Question: What jurisdiction, city, or county is the document associated with?
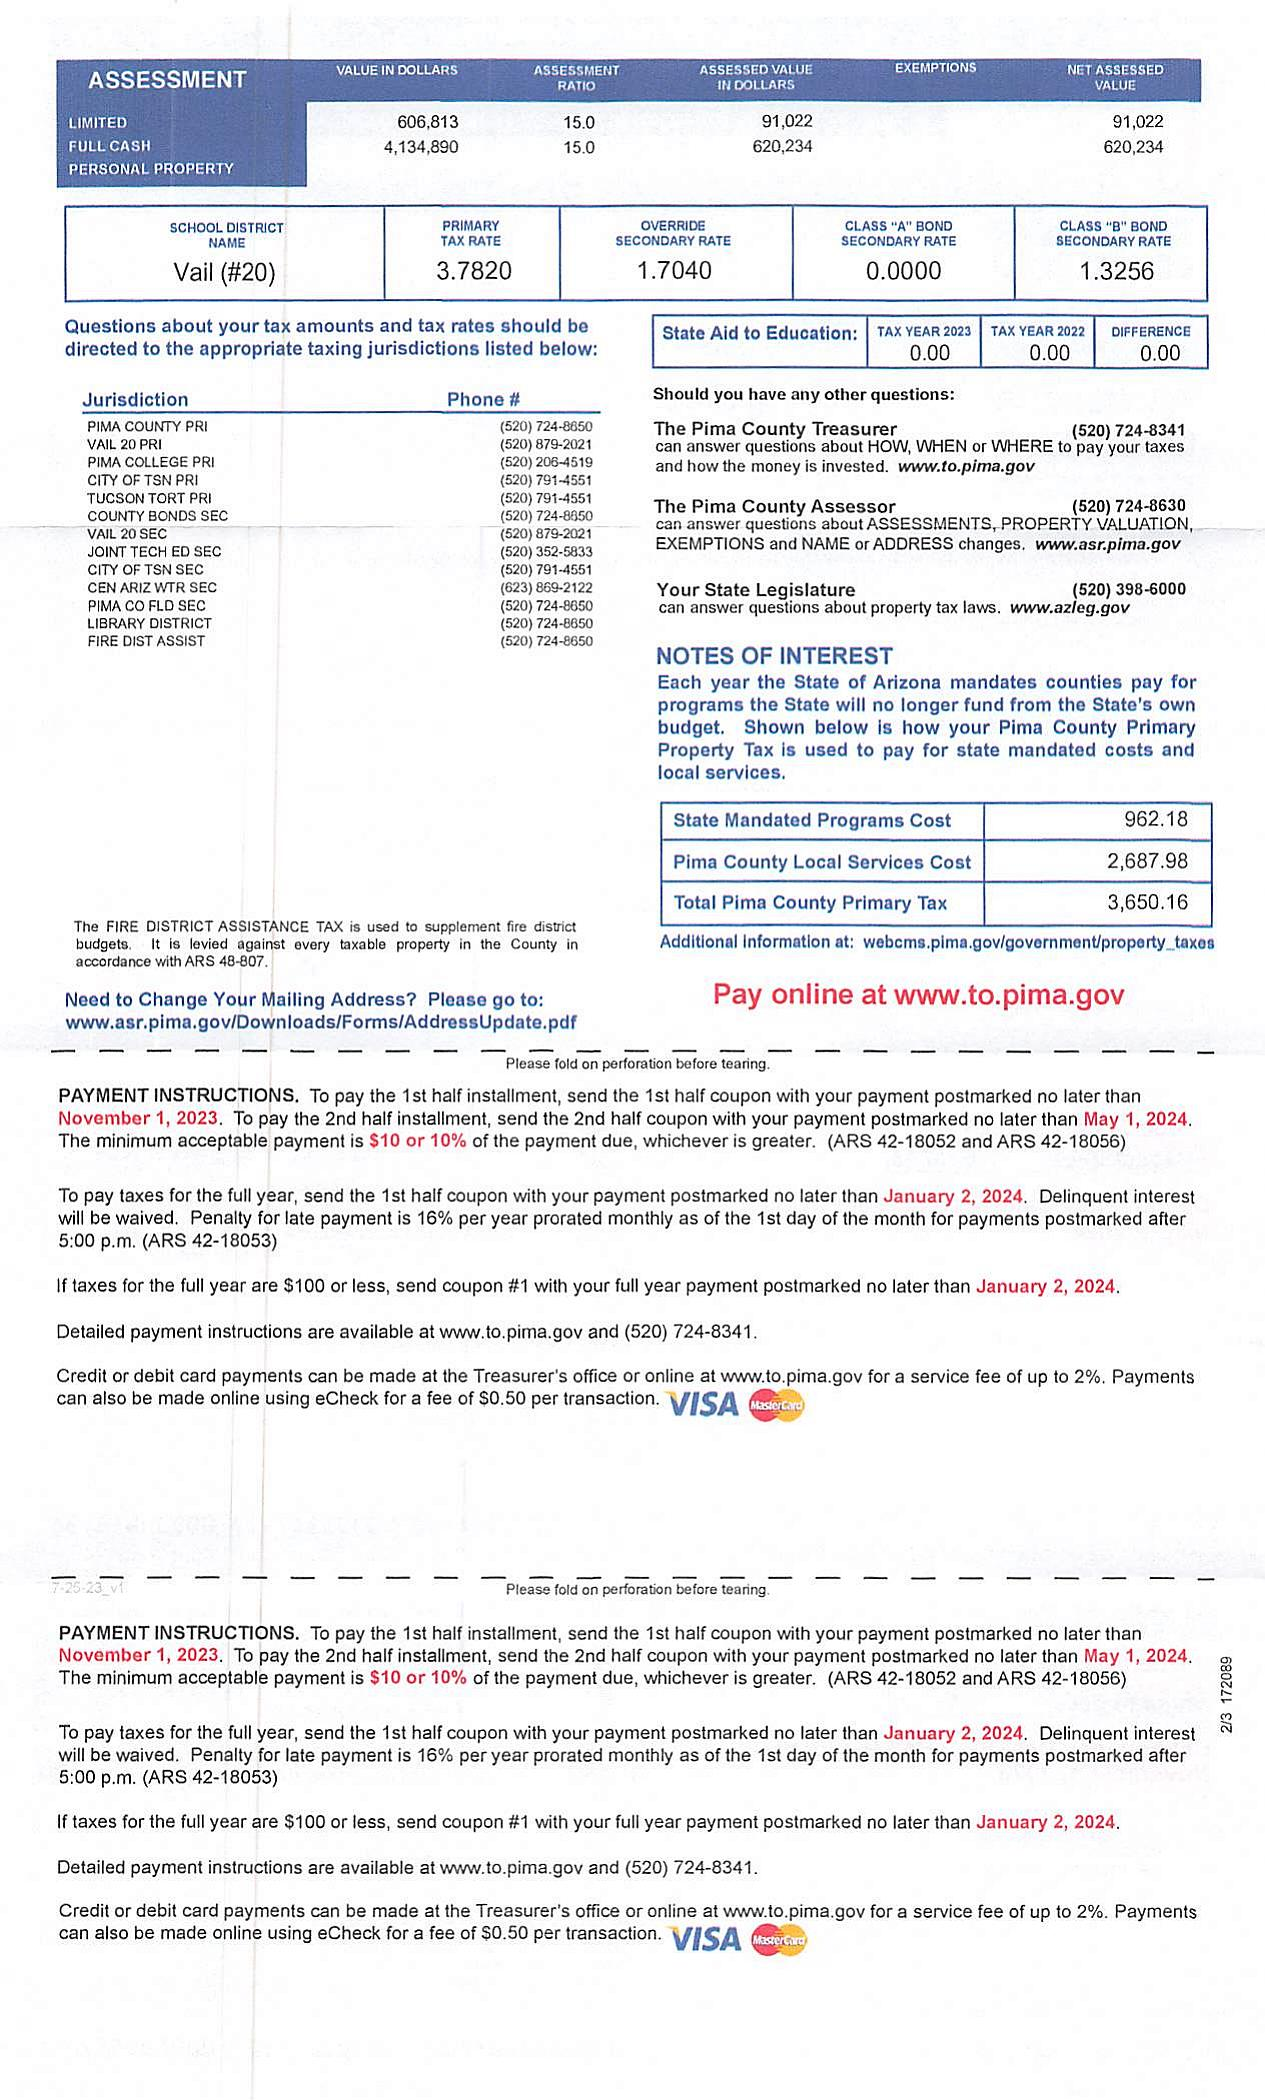
Answer: "Pima County"